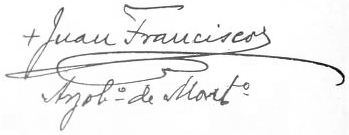
Signature of: juan francisco aragone